Question: Explain the disease:
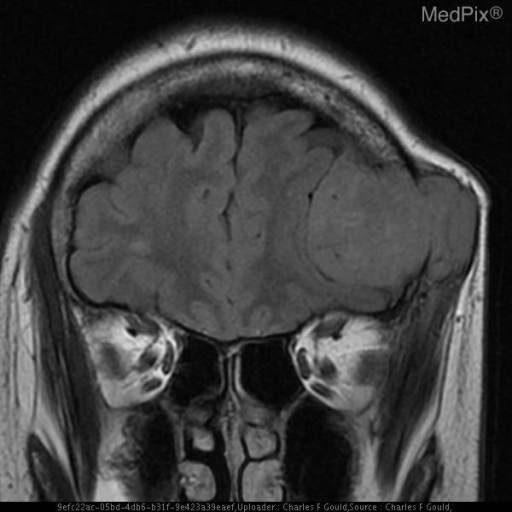
Answer: The disease is discussed as: Multiple myeloma is a plasma cell neoplasm that is characterized by involvement of the skeletal system in multiple sites.  It accounts for 1% of all malignancies and is most prevalent in the 70-80 year old range.  Symptoms include bone pain, anemia, fever, weight loss, and weakness, as well as neurologic symptoms.
Laboratory findings include elevated ESR, anemia, hypercalcemia and hyperuricemia.  Elevated globin levels are present, usually involving IgG, but any of the immunoglobulins may be produced.  The plasma cell burden will eventually displace and erode the bony trabeculae and give rise to the musculoskeletal symptoms.

Classically, multiple myeloma will appear as osteolytic lesions.  These arise predominantly in the verterbral bodies, ribs, skull, pelvis and femur. However, diffuse skeletal osteopenia may be observed without focal lytic lesions.  Pathologic fractures are common.

Both plain films and MDP scintigraphy have a significant false negative problem: Plain film false negative 9-25%; and, MDP false negative 40-60%.  http://www.med.harvard.edu/JPNM/TF94_95/Jan17/WriteUpJan17.html

However, FDG PET may be useful, with a sensitivity of 85% and specificity of 92% reported. PMID: 15788594